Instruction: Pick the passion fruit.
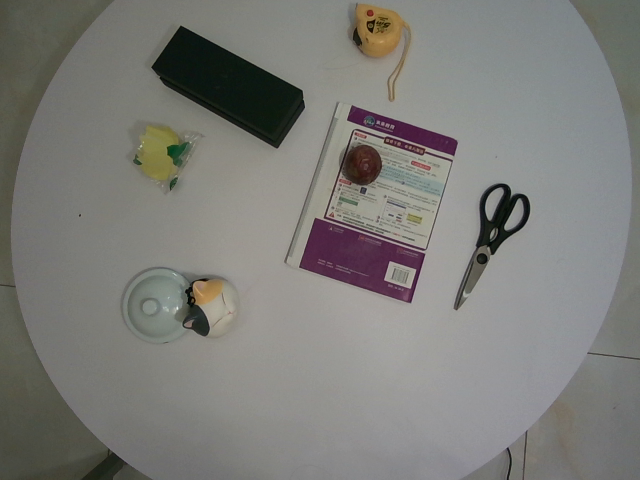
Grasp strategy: vertical